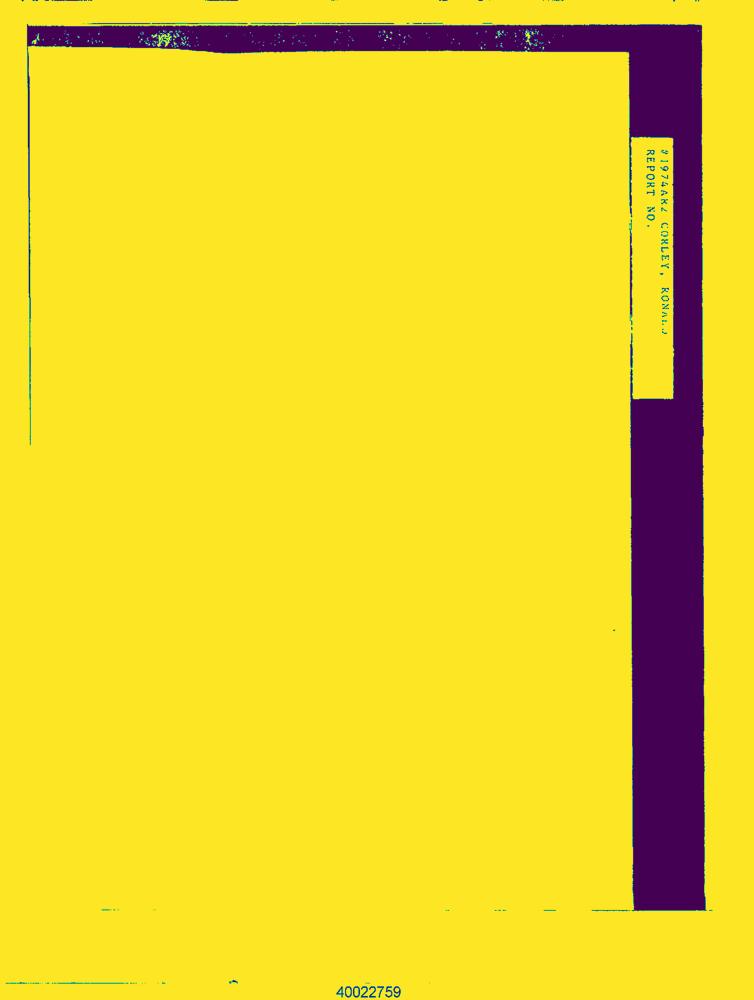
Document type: Resume-Doc